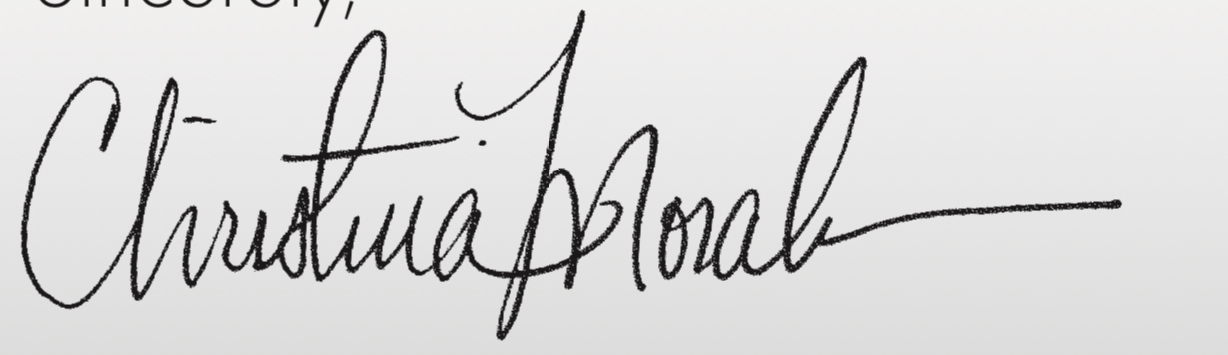
Signature of: christina morales